Question: How is the property described in the document?
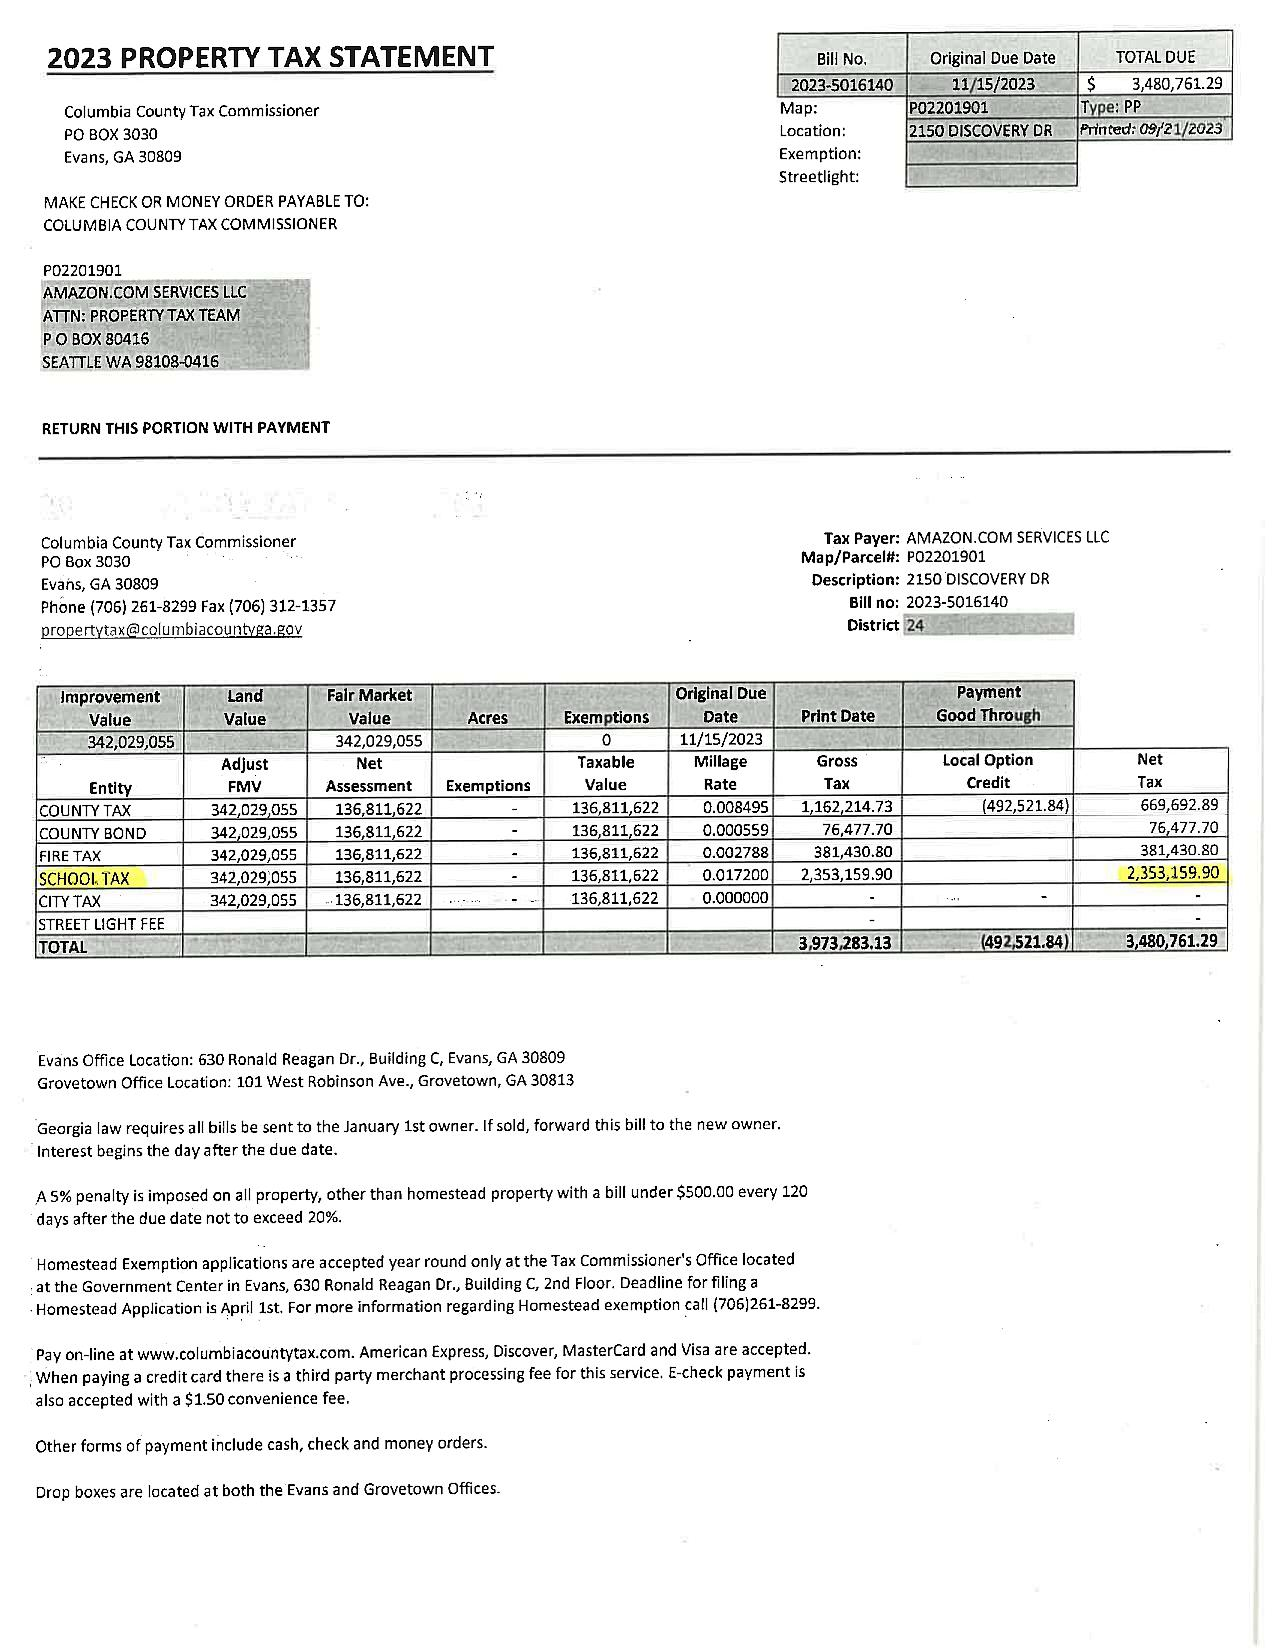
Answer: "2150 DISCOVERY DR"